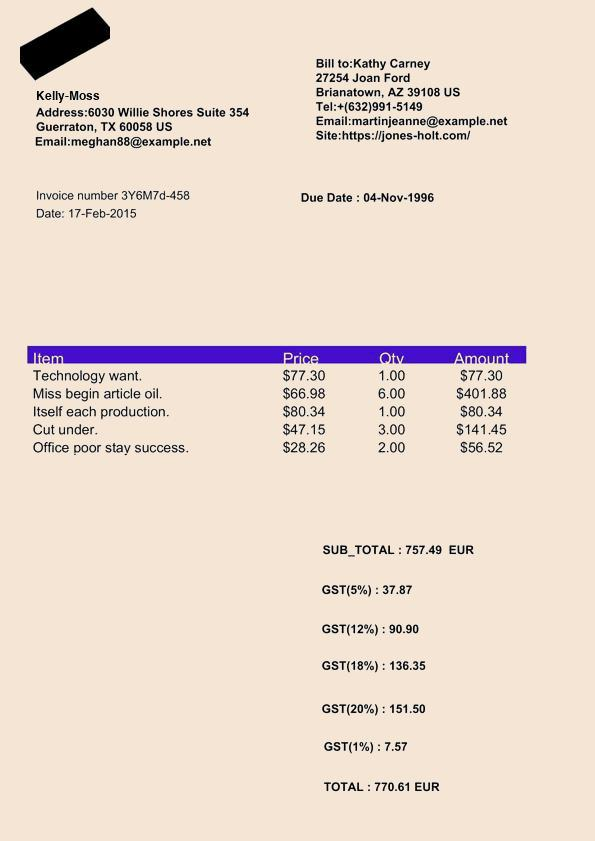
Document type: Invoice